Question: Which state is mentioned in the document?
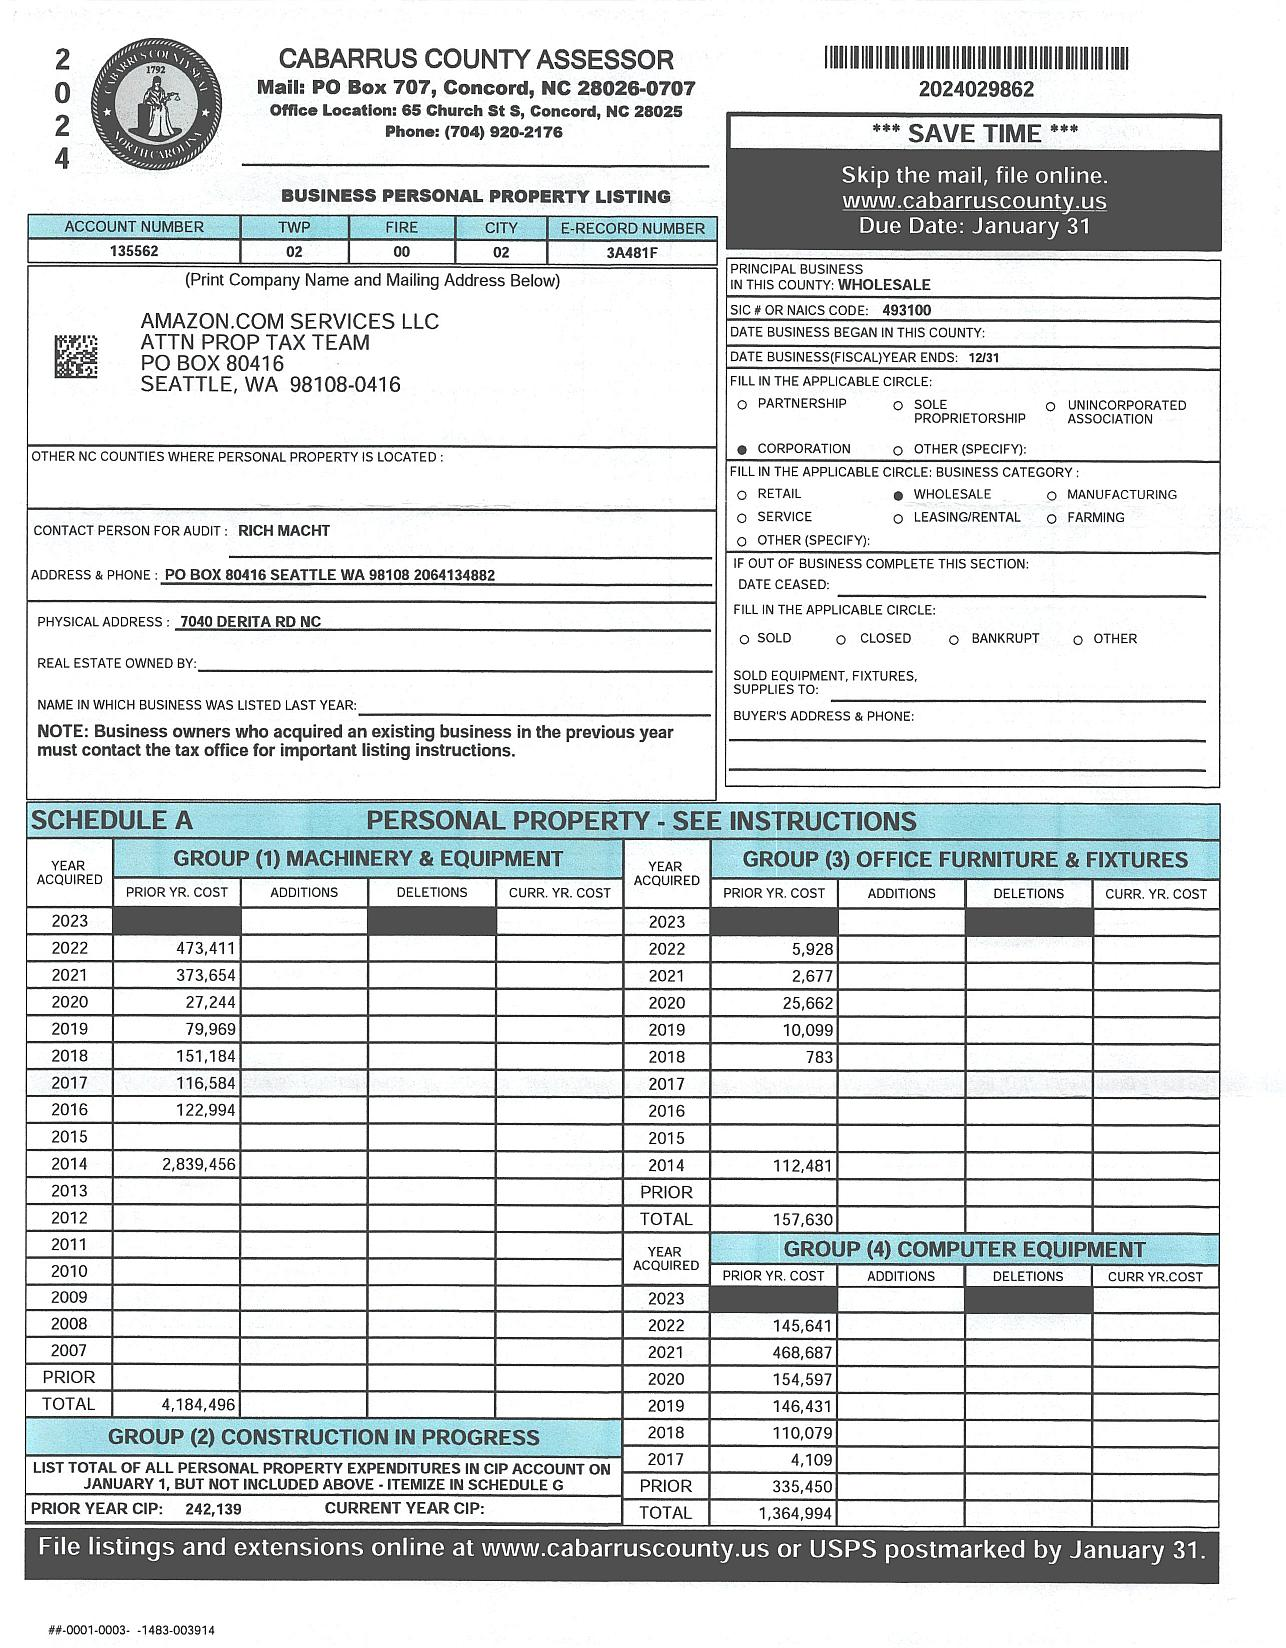
Answer: "NC"